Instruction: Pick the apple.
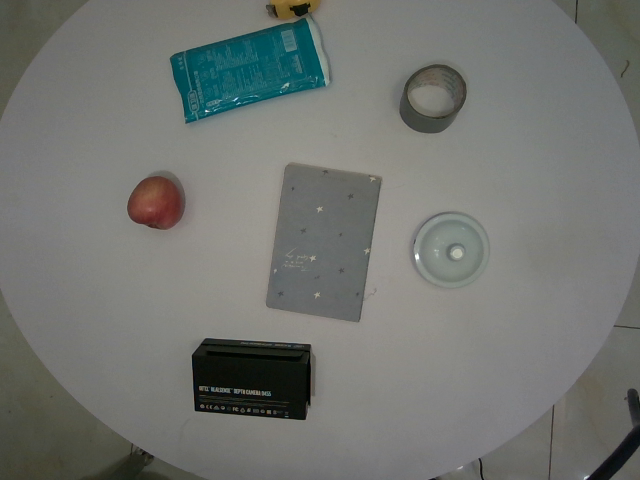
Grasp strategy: vertical